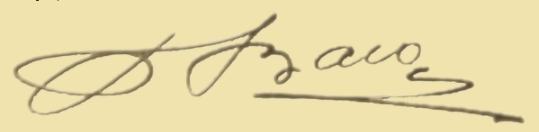
Signature of: françois baco